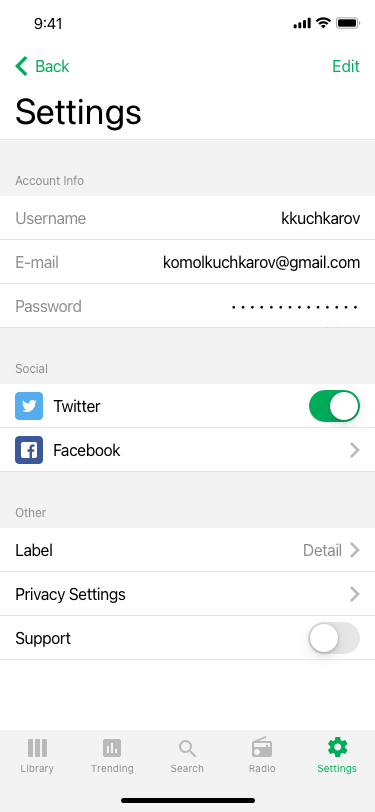
Text in this UI design:
Username
kkuchkarov
komolkuchkarov@gmail.com
E-mail
∙∙∙∙∙∙∙∙∙∙∙∙∙∙∙∙∙∙
Password
Account Info
Label
Detail
Privacy Settings
Support
Other
Settings
Radio
Search
Trending
Library
Social
Twitter
Facebook
Edit
Back
Settings
KK
9:41 AM